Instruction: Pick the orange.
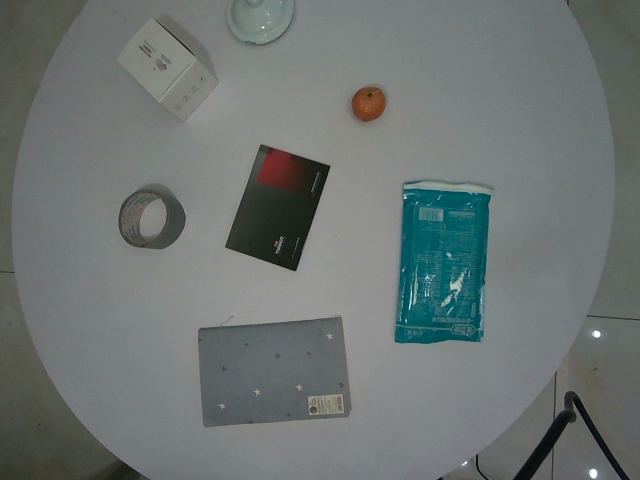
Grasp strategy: vertical